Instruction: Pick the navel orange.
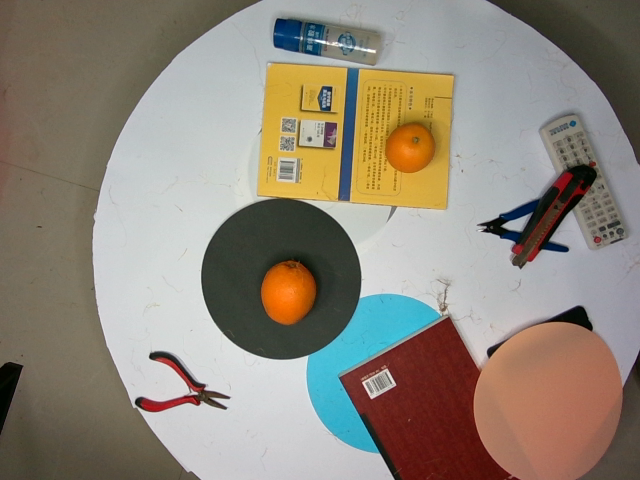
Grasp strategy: vertical